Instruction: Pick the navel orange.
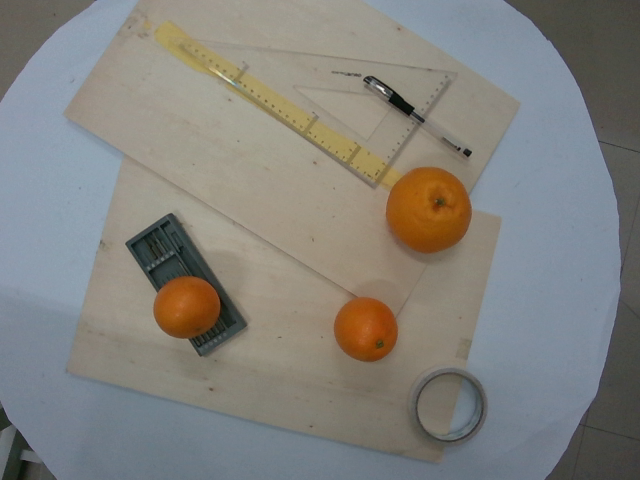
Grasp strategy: vertical